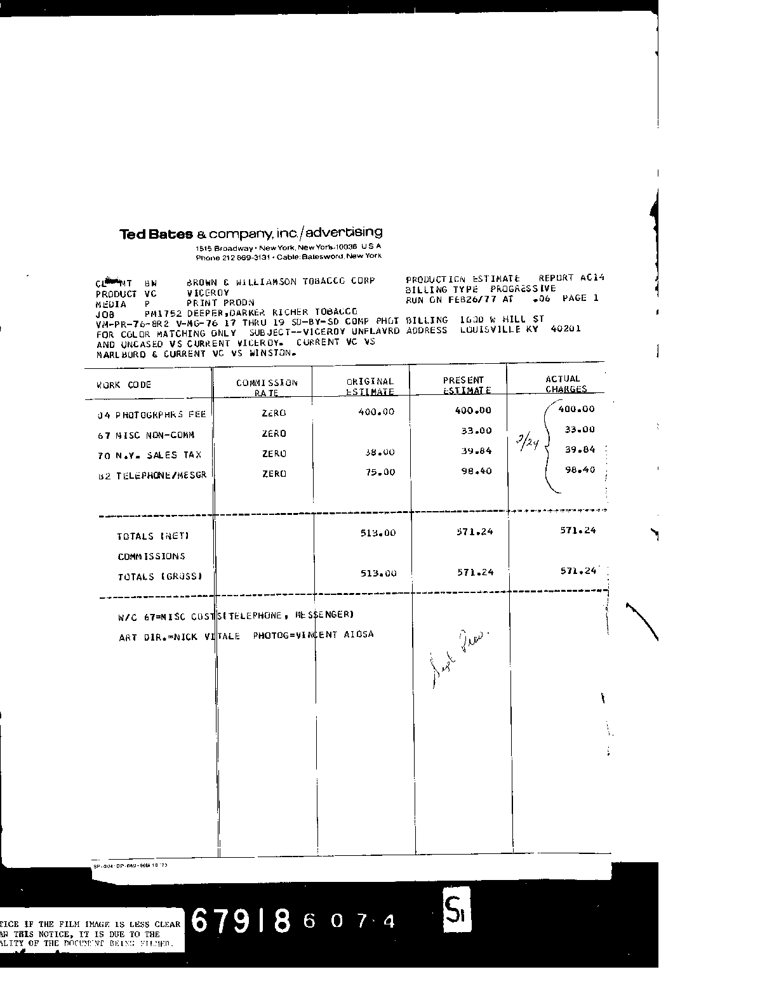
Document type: Invoice